Question: What is the appraised value of the property as recorded in the document?
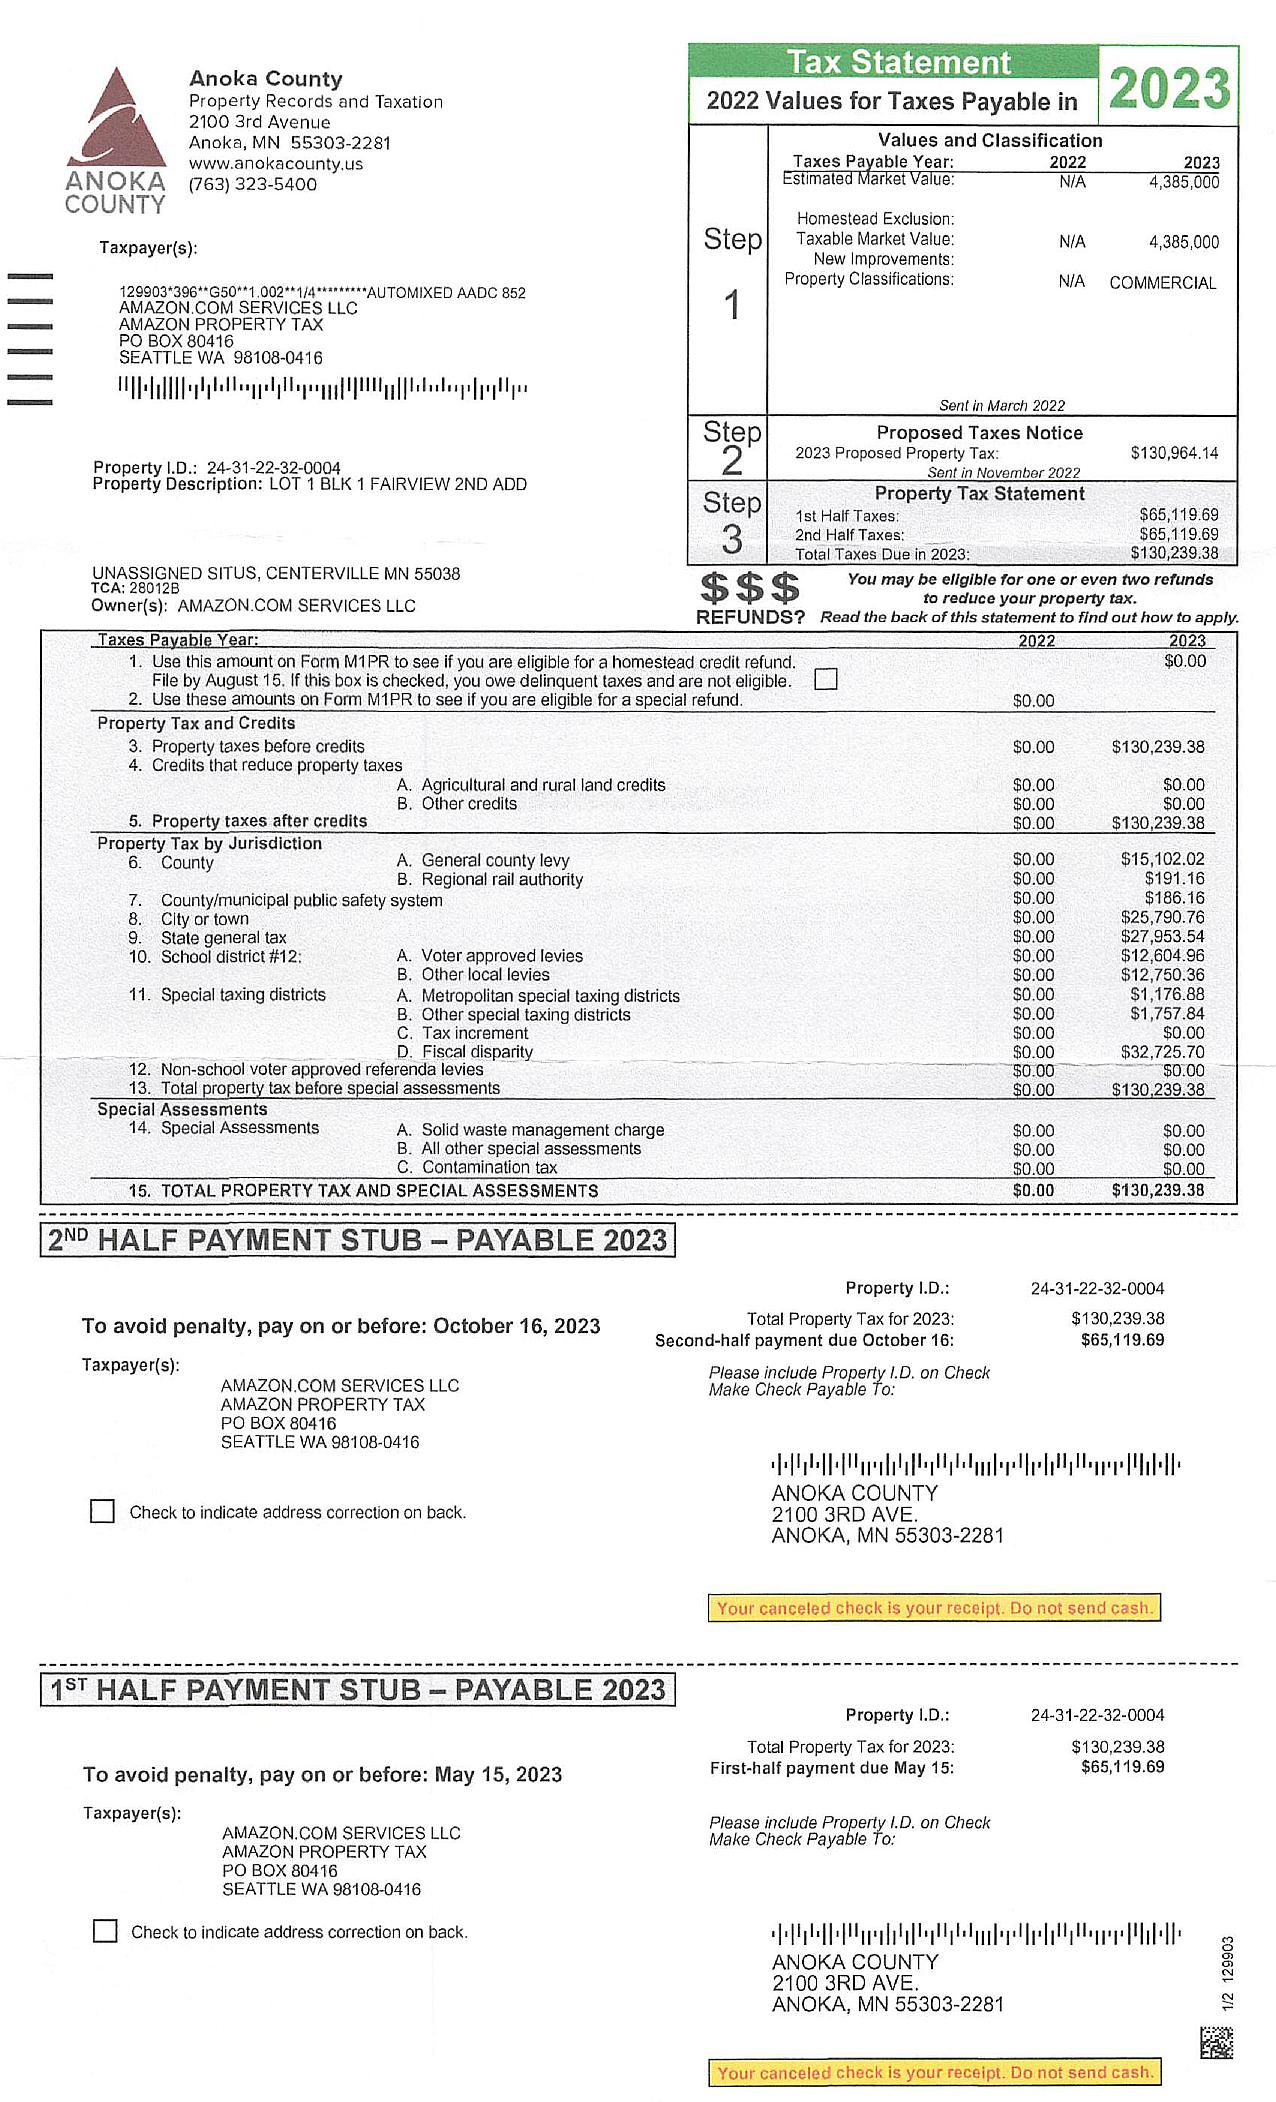
Answer: "4,385,000"